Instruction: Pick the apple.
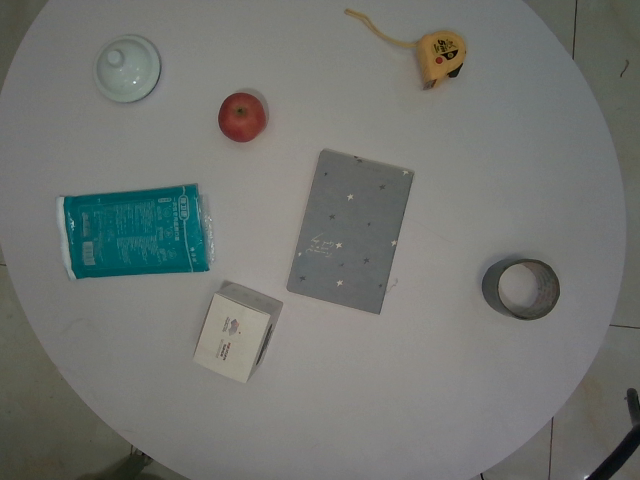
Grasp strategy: vertical